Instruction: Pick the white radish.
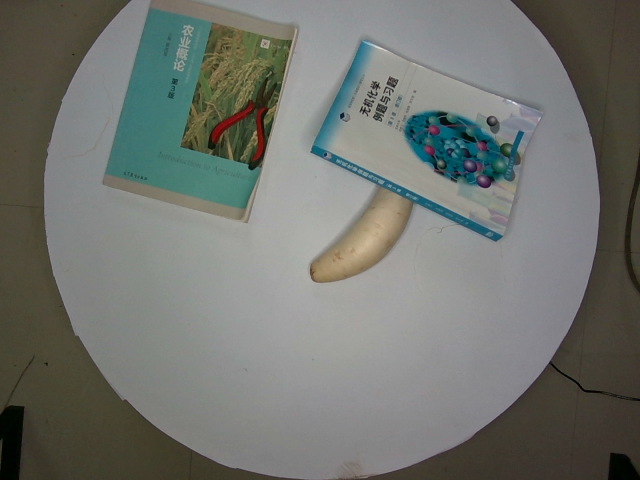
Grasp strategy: vertical